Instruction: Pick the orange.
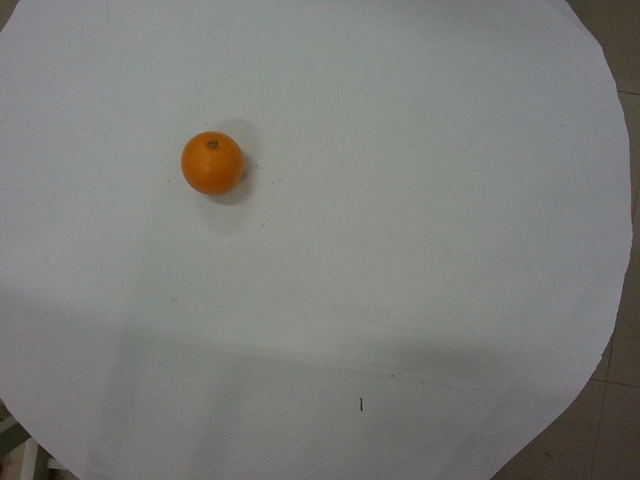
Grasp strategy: vertical